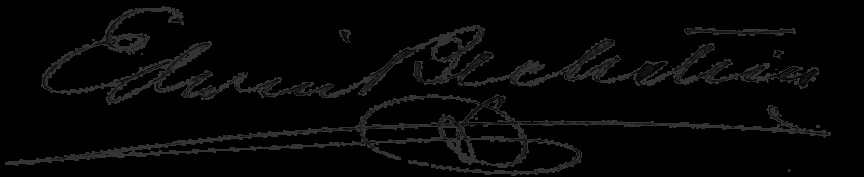
Signature of: edwin bechstein